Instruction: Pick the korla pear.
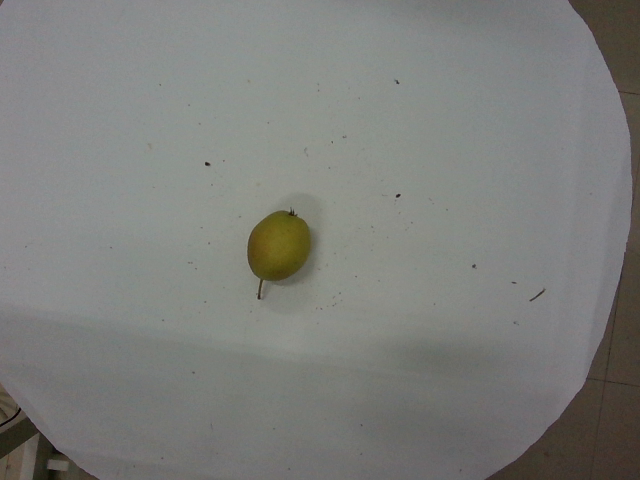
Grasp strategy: vertical